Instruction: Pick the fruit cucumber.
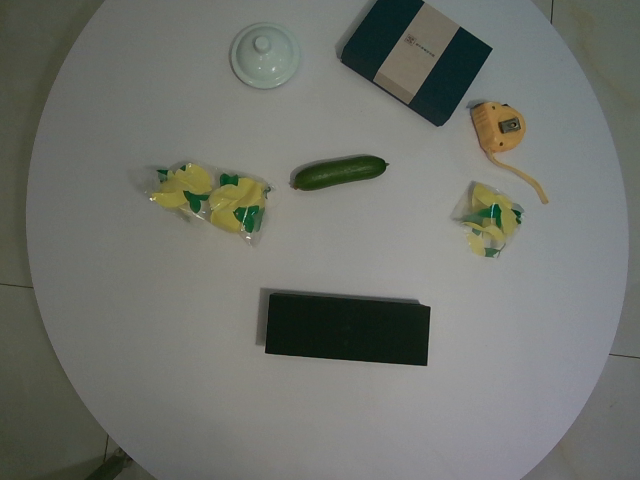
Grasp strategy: vertical